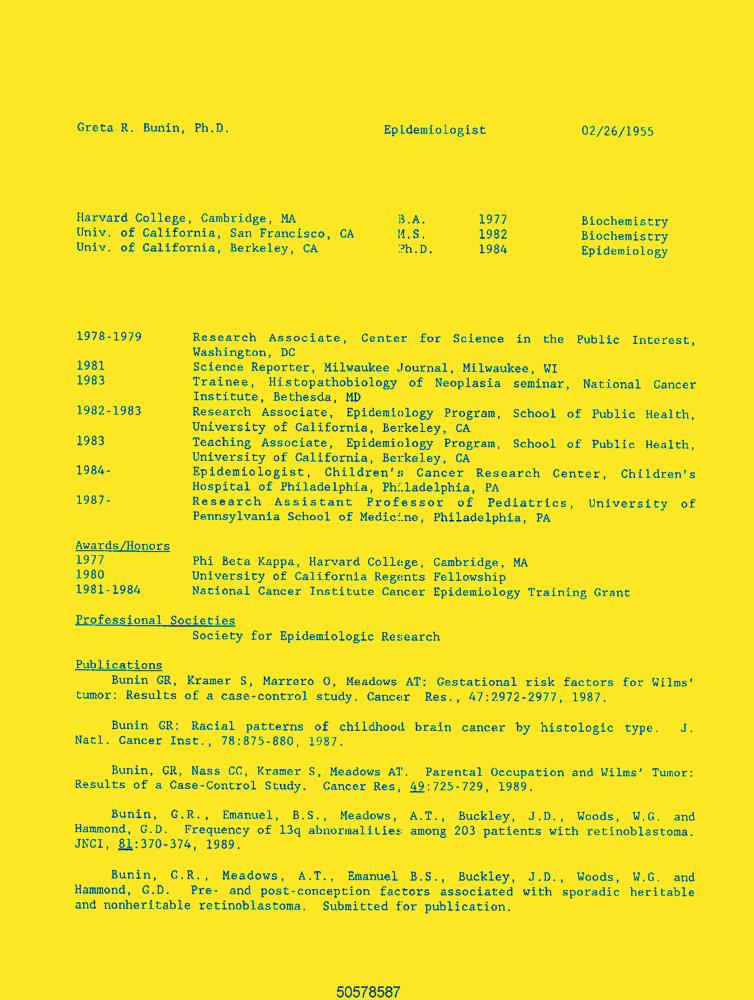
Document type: Resume-Doc